Question: What is the total amount of taxes owed as per the document?
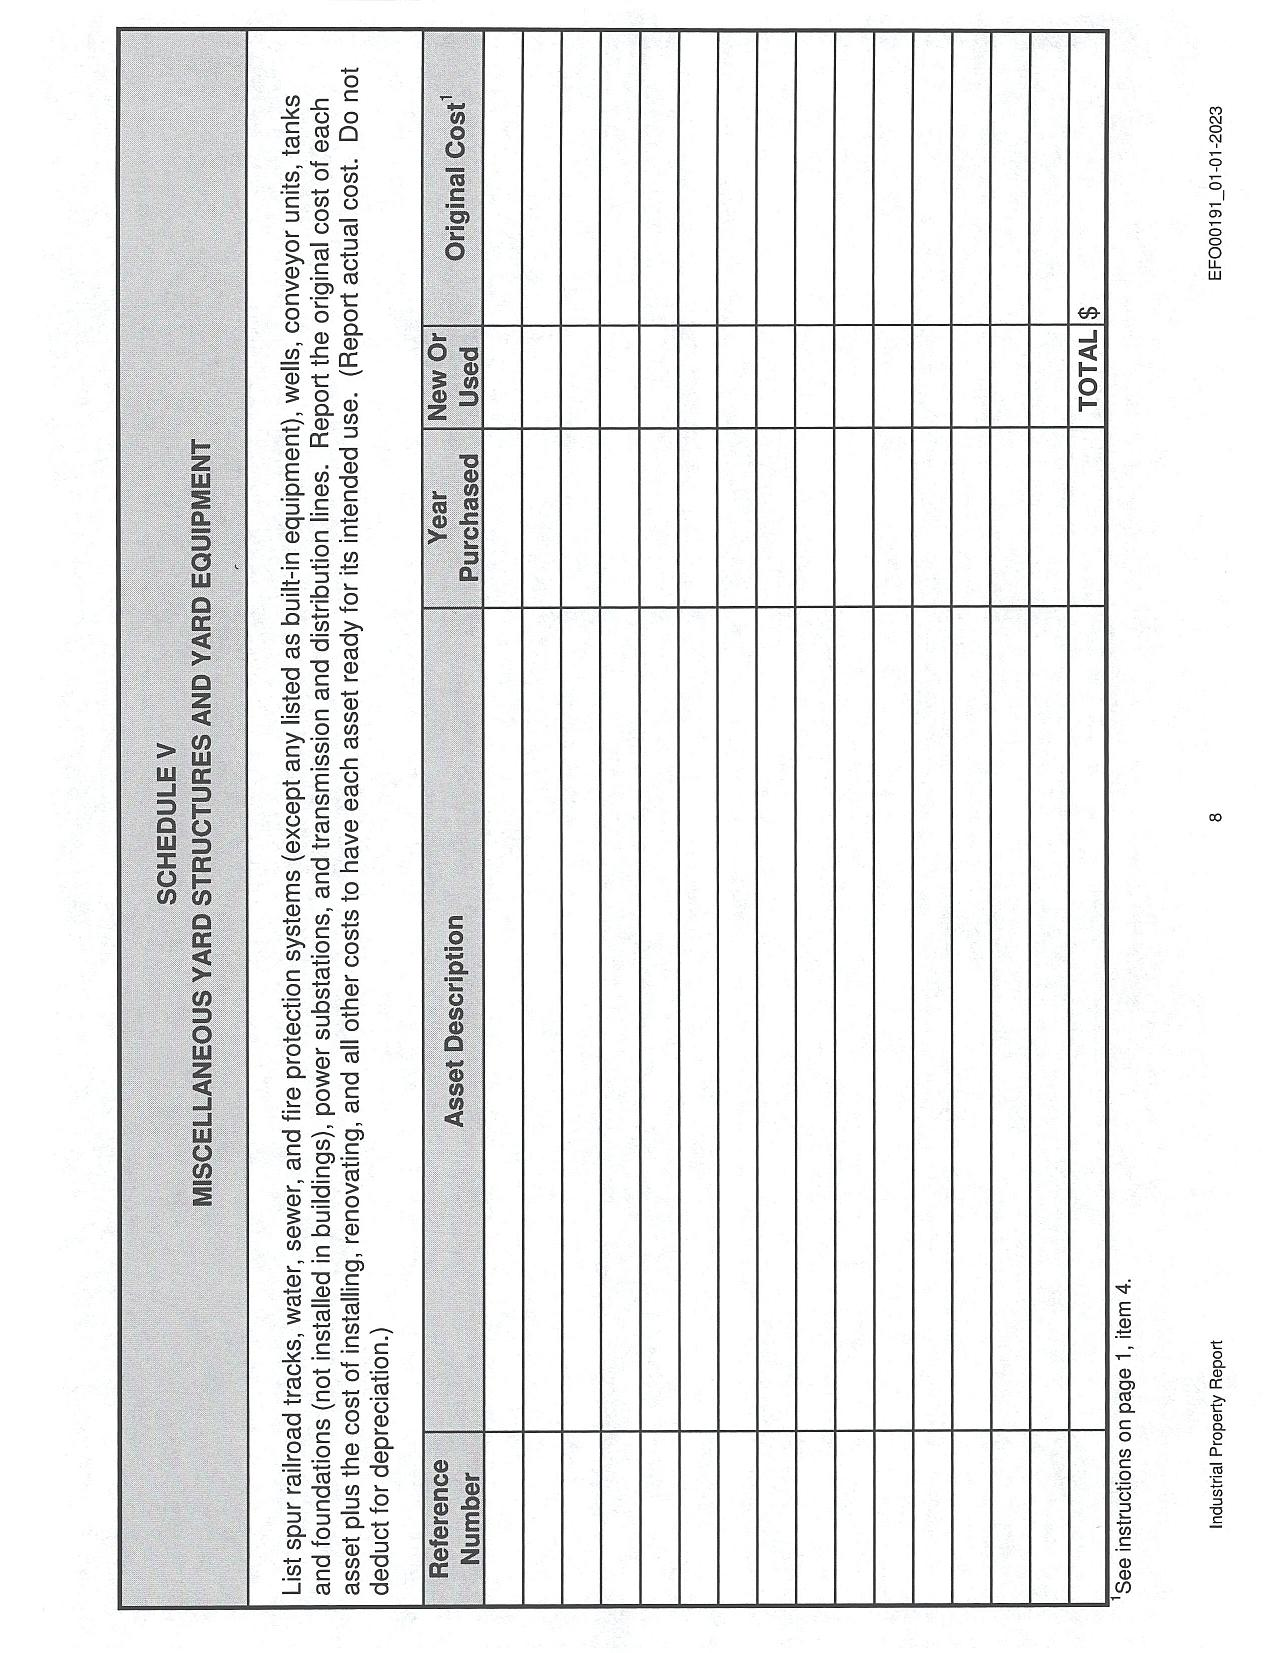
Answer: "TOTALS"